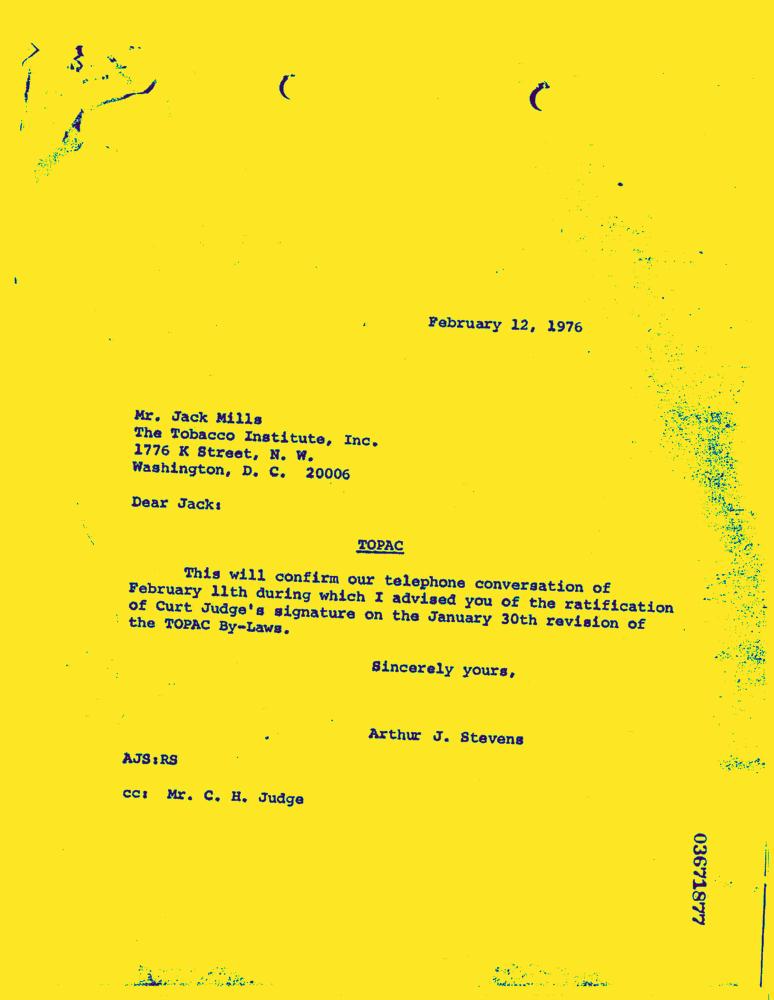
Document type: Letter-Doc